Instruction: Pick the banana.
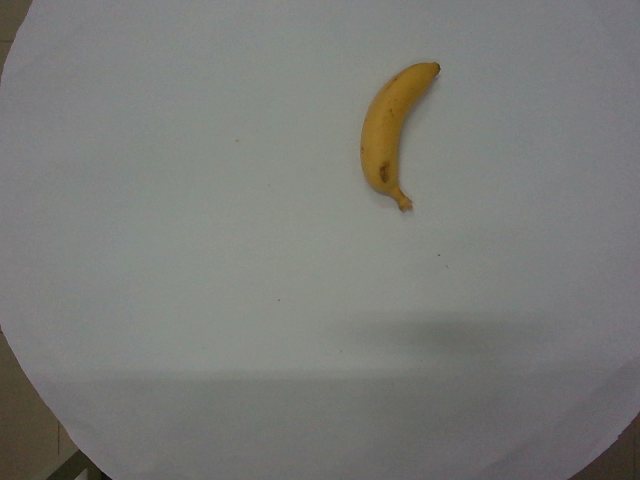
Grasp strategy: vertical